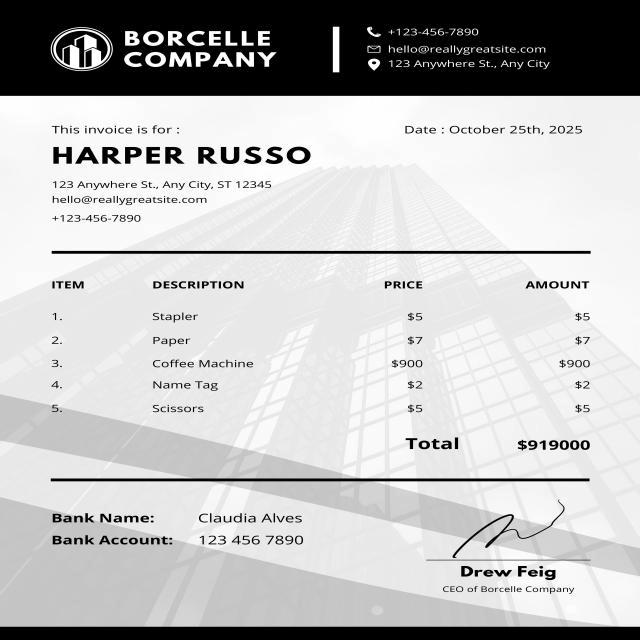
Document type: Invoice